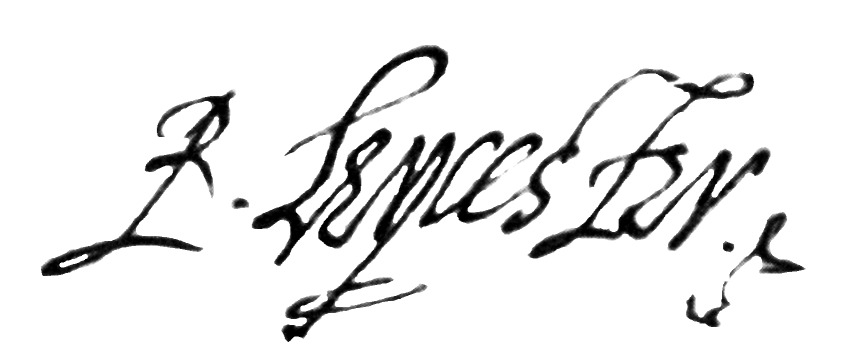
Signature of: robert dudley 1st earl of leicester